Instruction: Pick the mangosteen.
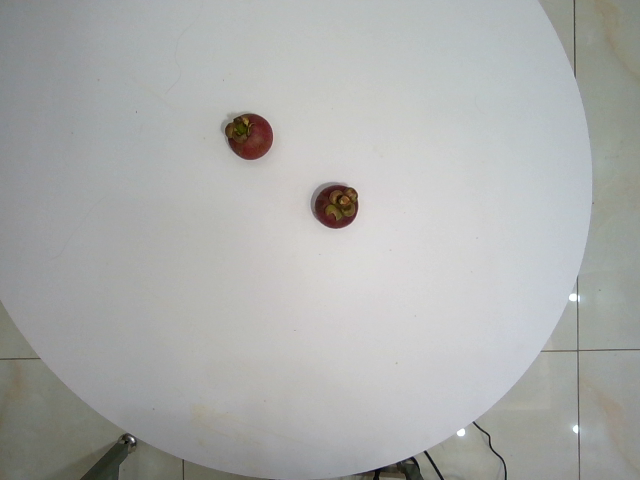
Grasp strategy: vertical